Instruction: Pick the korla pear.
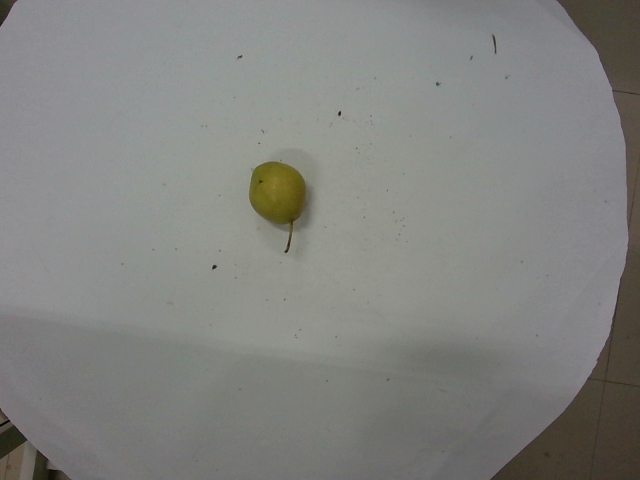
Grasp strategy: vertical